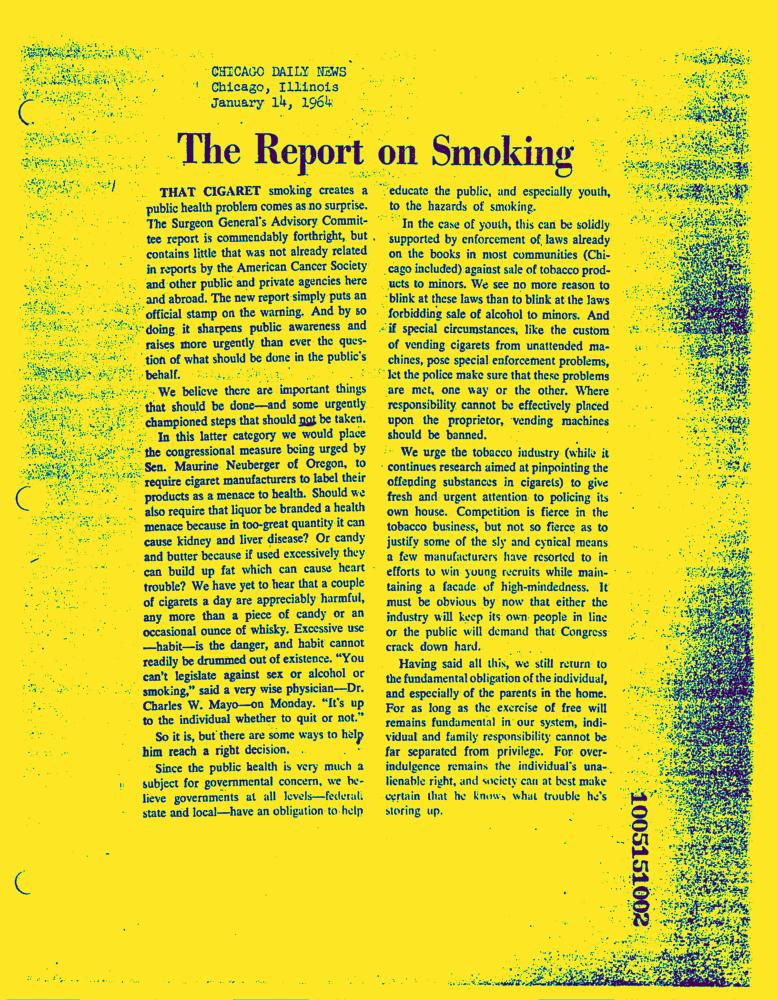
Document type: News-Article